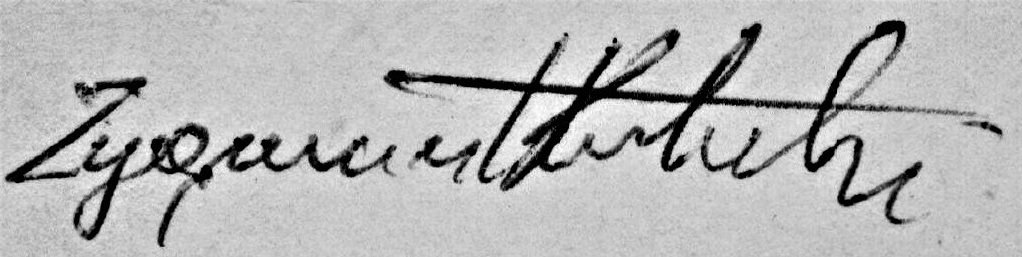
Signature of: zygmunt krukowski